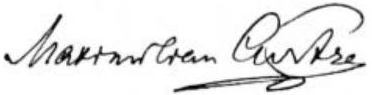
Signature of: maximilian curtze